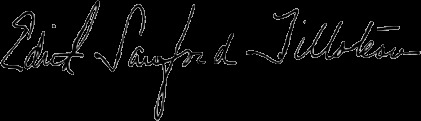
Signature of: edith sanford tillotson